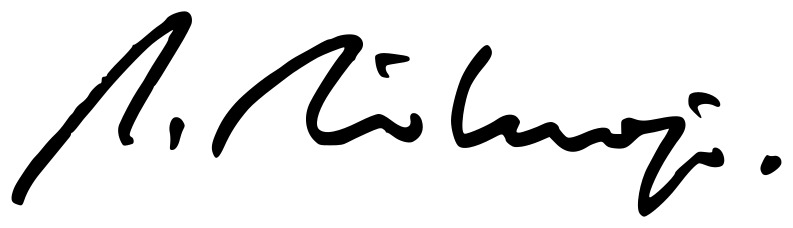
Signature of: dionisio ridruejo